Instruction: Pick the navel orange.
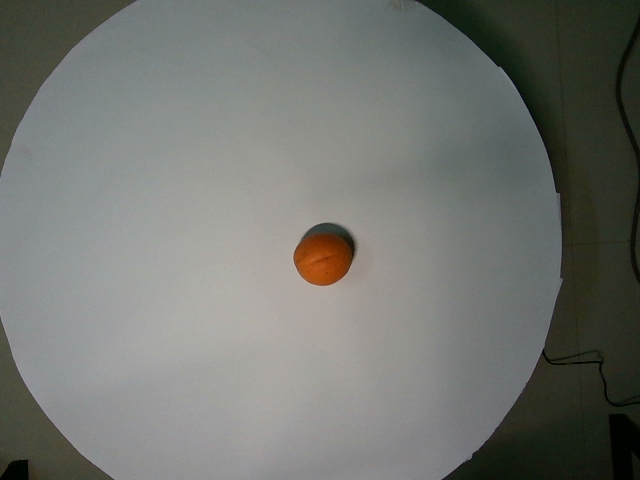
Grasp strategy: vertical